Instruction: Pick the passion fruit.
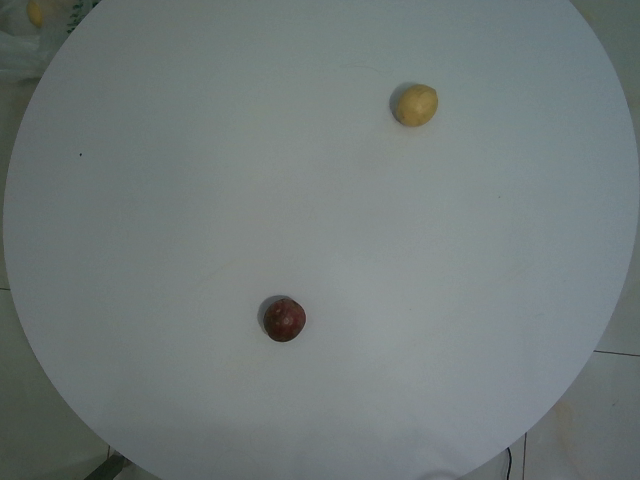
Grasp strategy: vertical